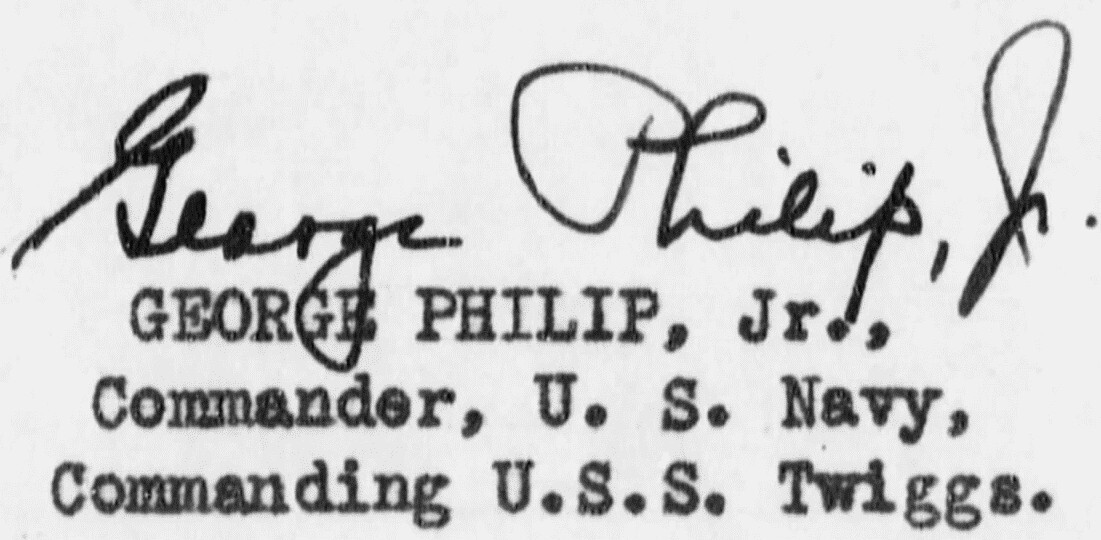
Signature of: george philip jr